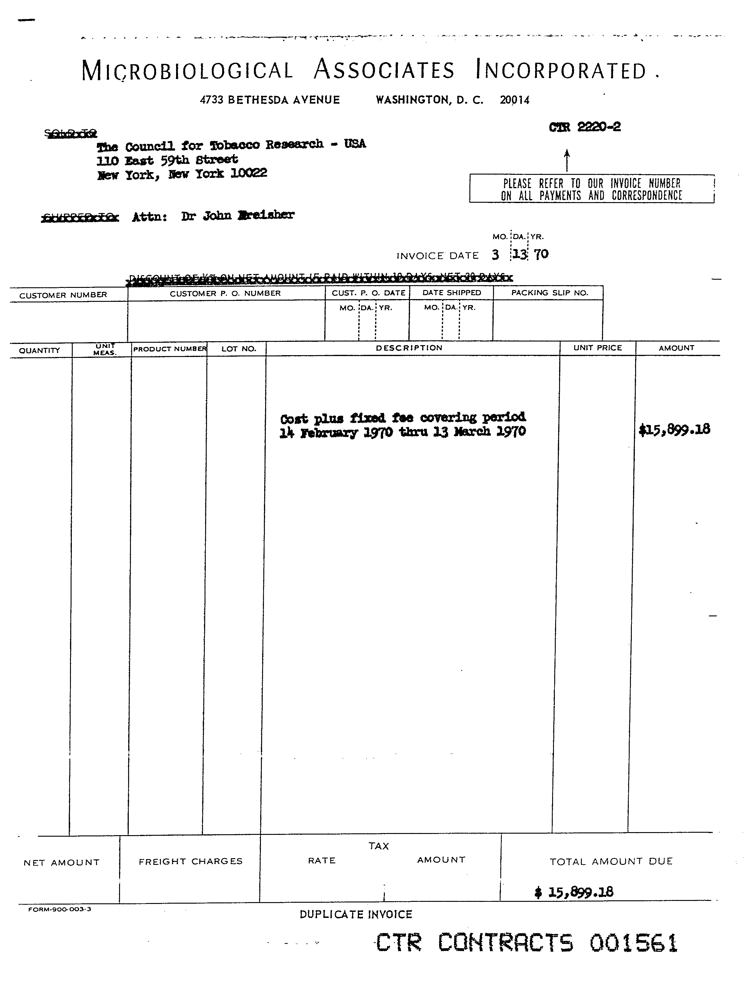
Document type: Invoice